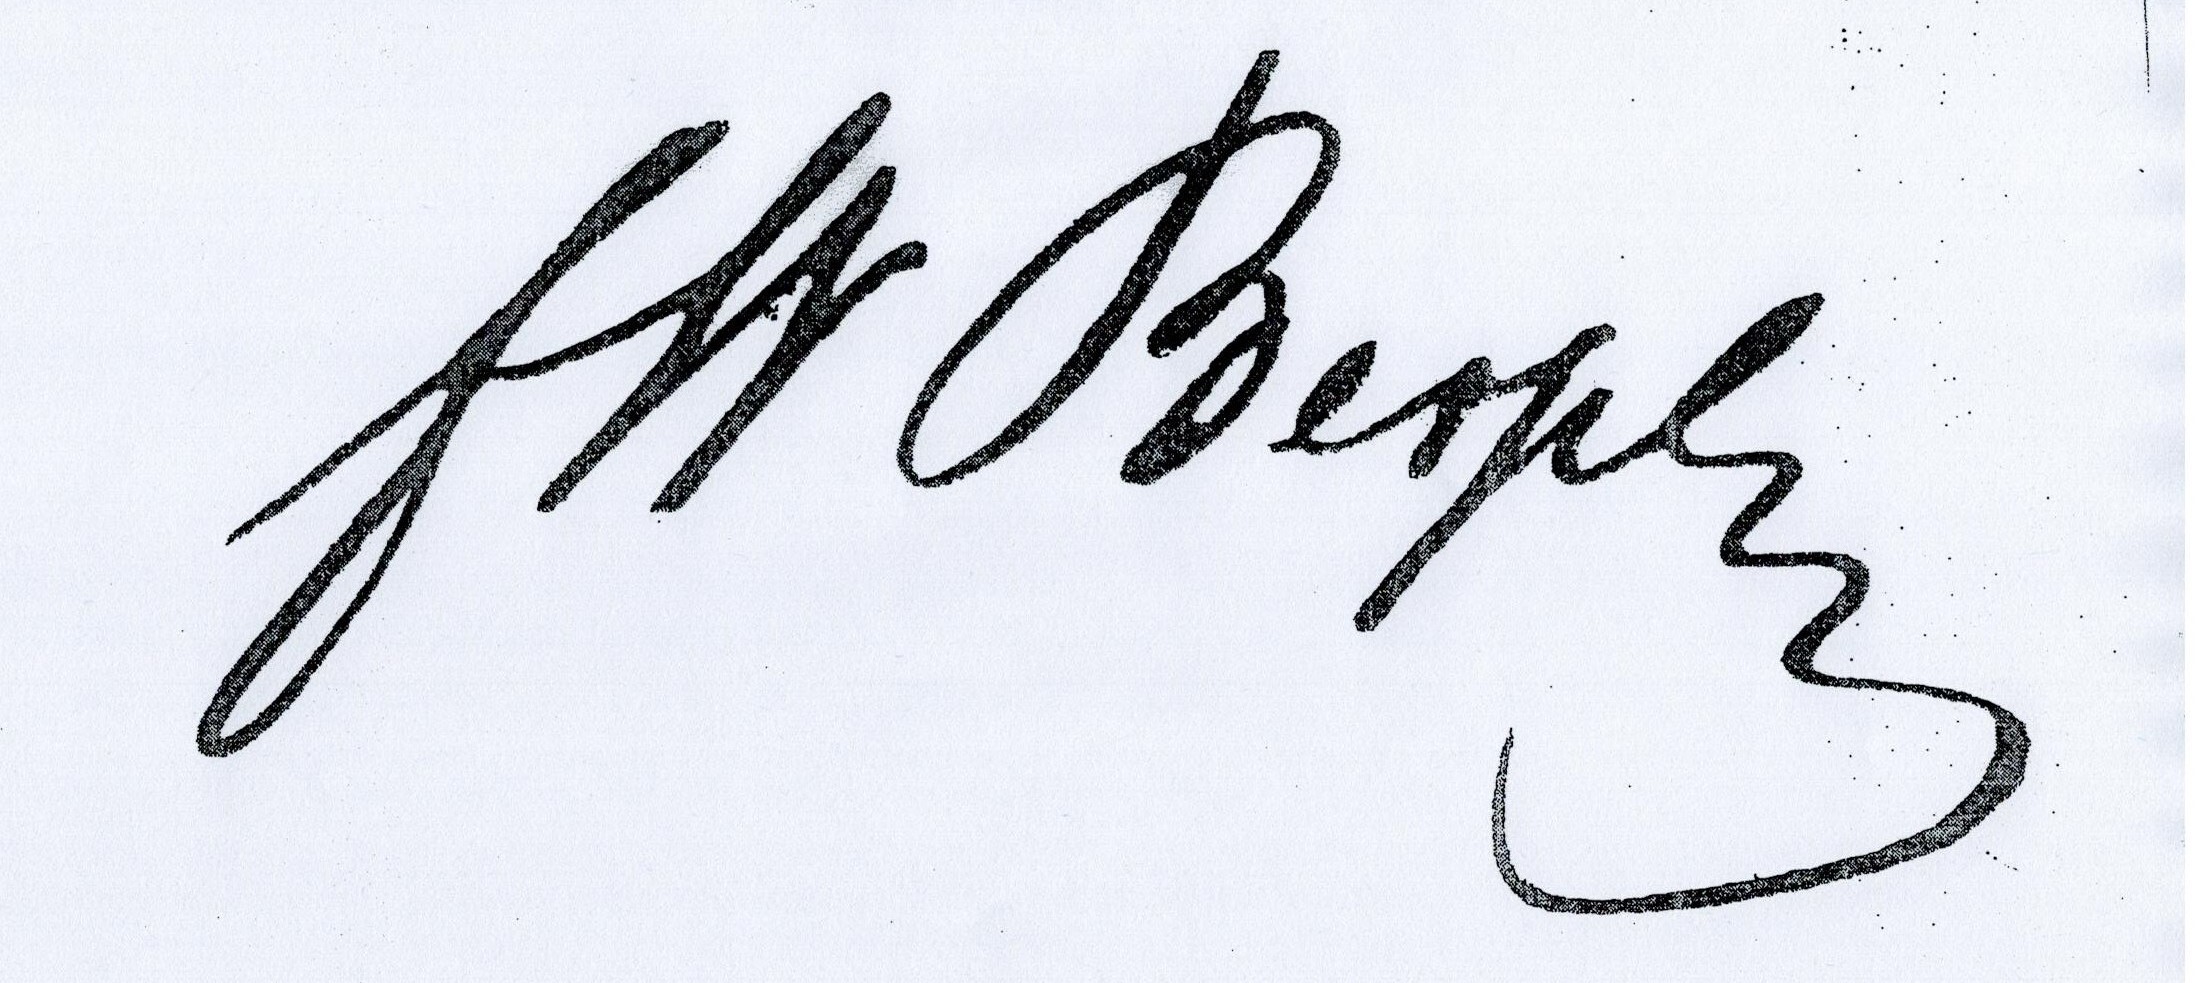
Signature of: friedrich bessel